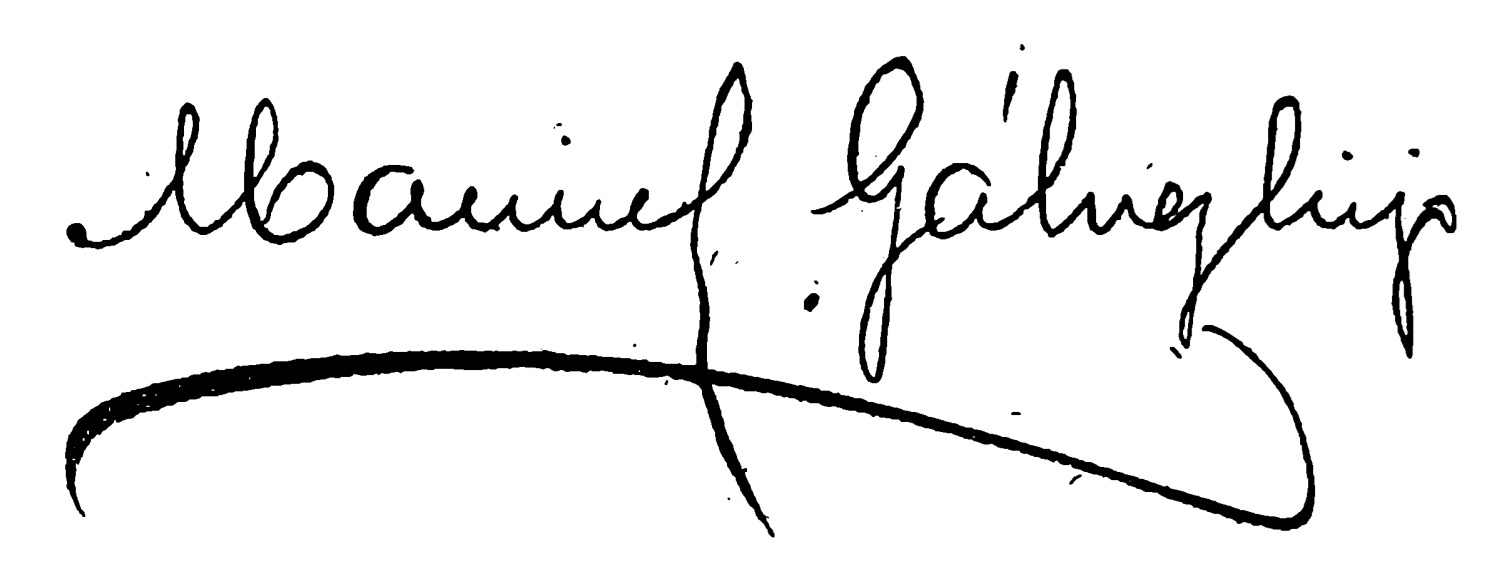
Signature of: manuel gálvez